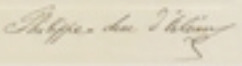
Signature of: prince philippe duke of orléans